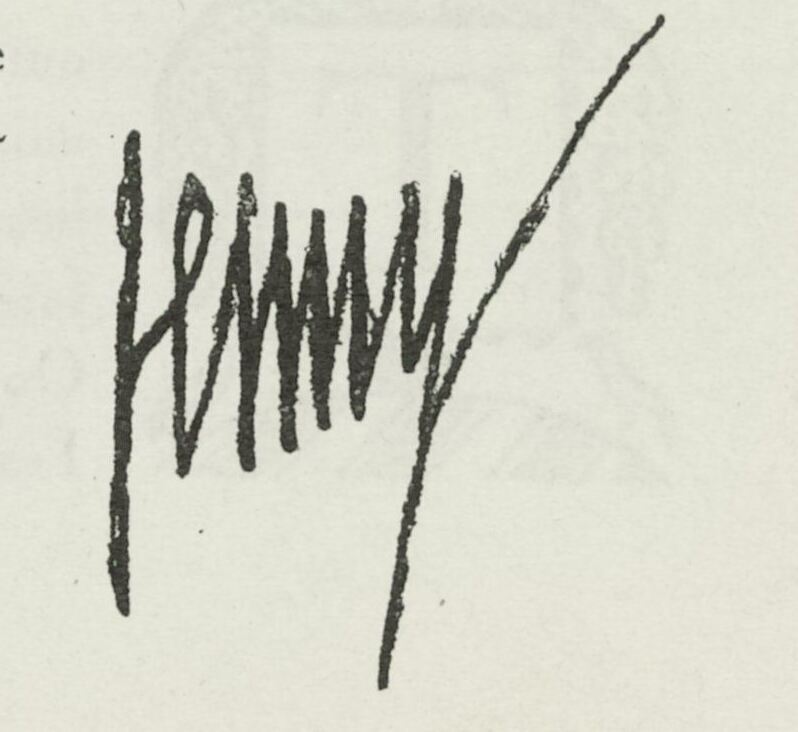
Signature of: jenny sacerdote